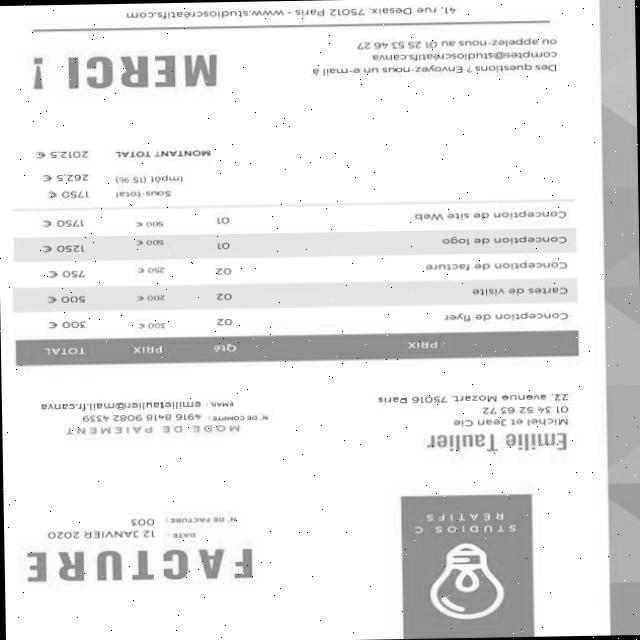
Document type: Invoice